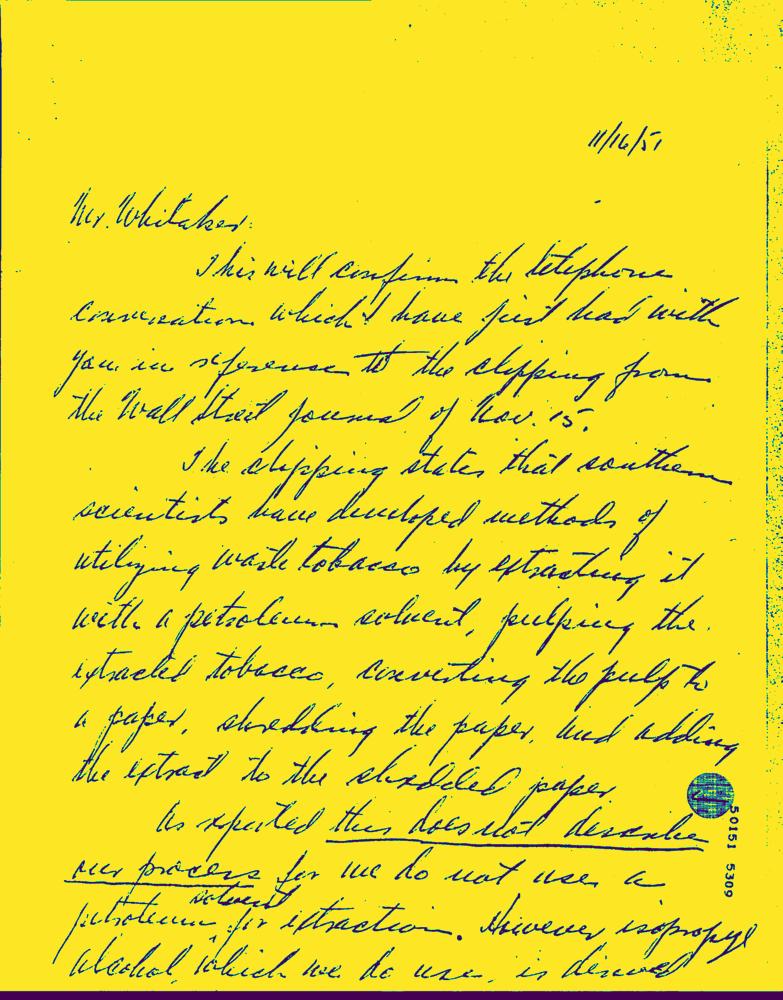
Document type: Hand-Written